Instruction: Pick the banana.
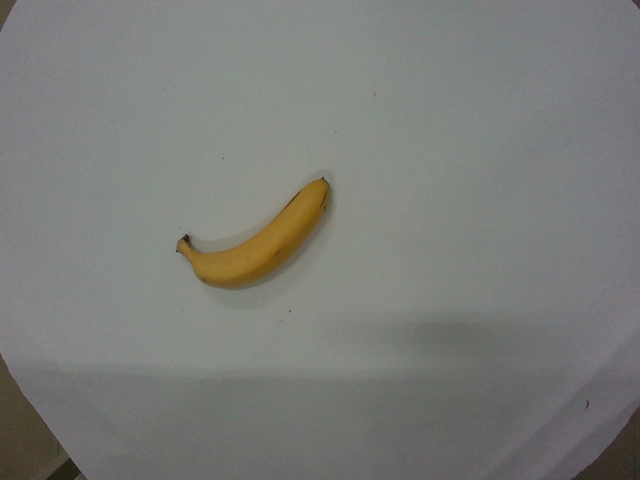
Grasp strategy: vertical